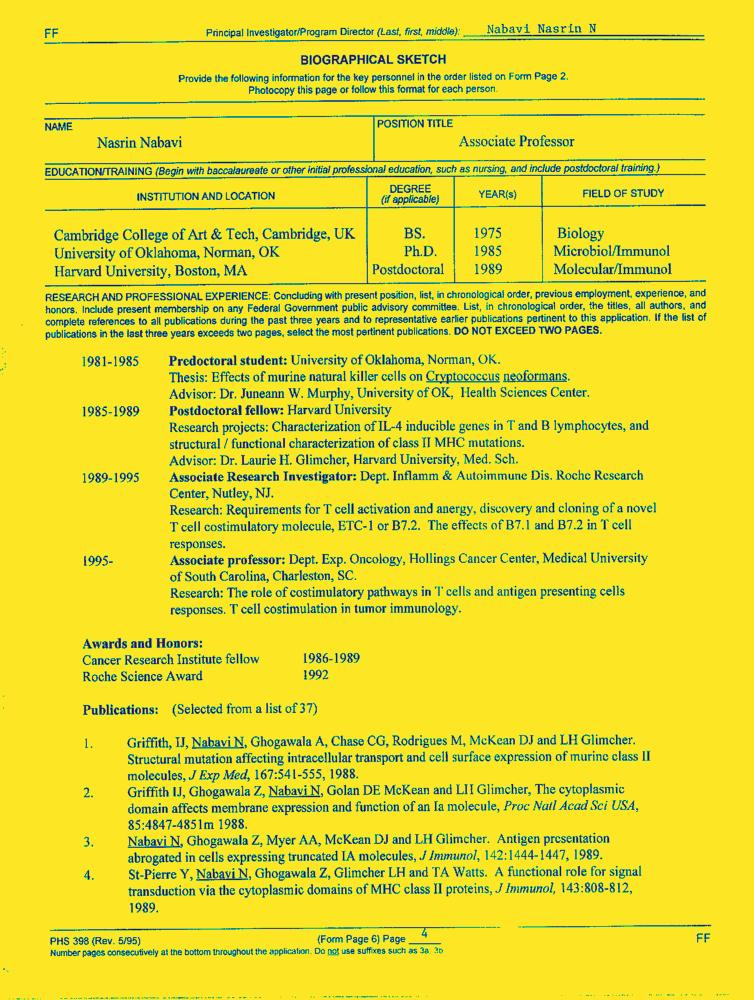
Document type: Resume-Doc